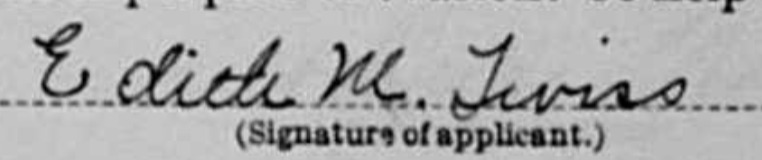
Signature of: edith minot twiss